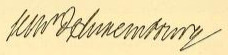
Signature of: françois henri de montmorency duc de luxembourg